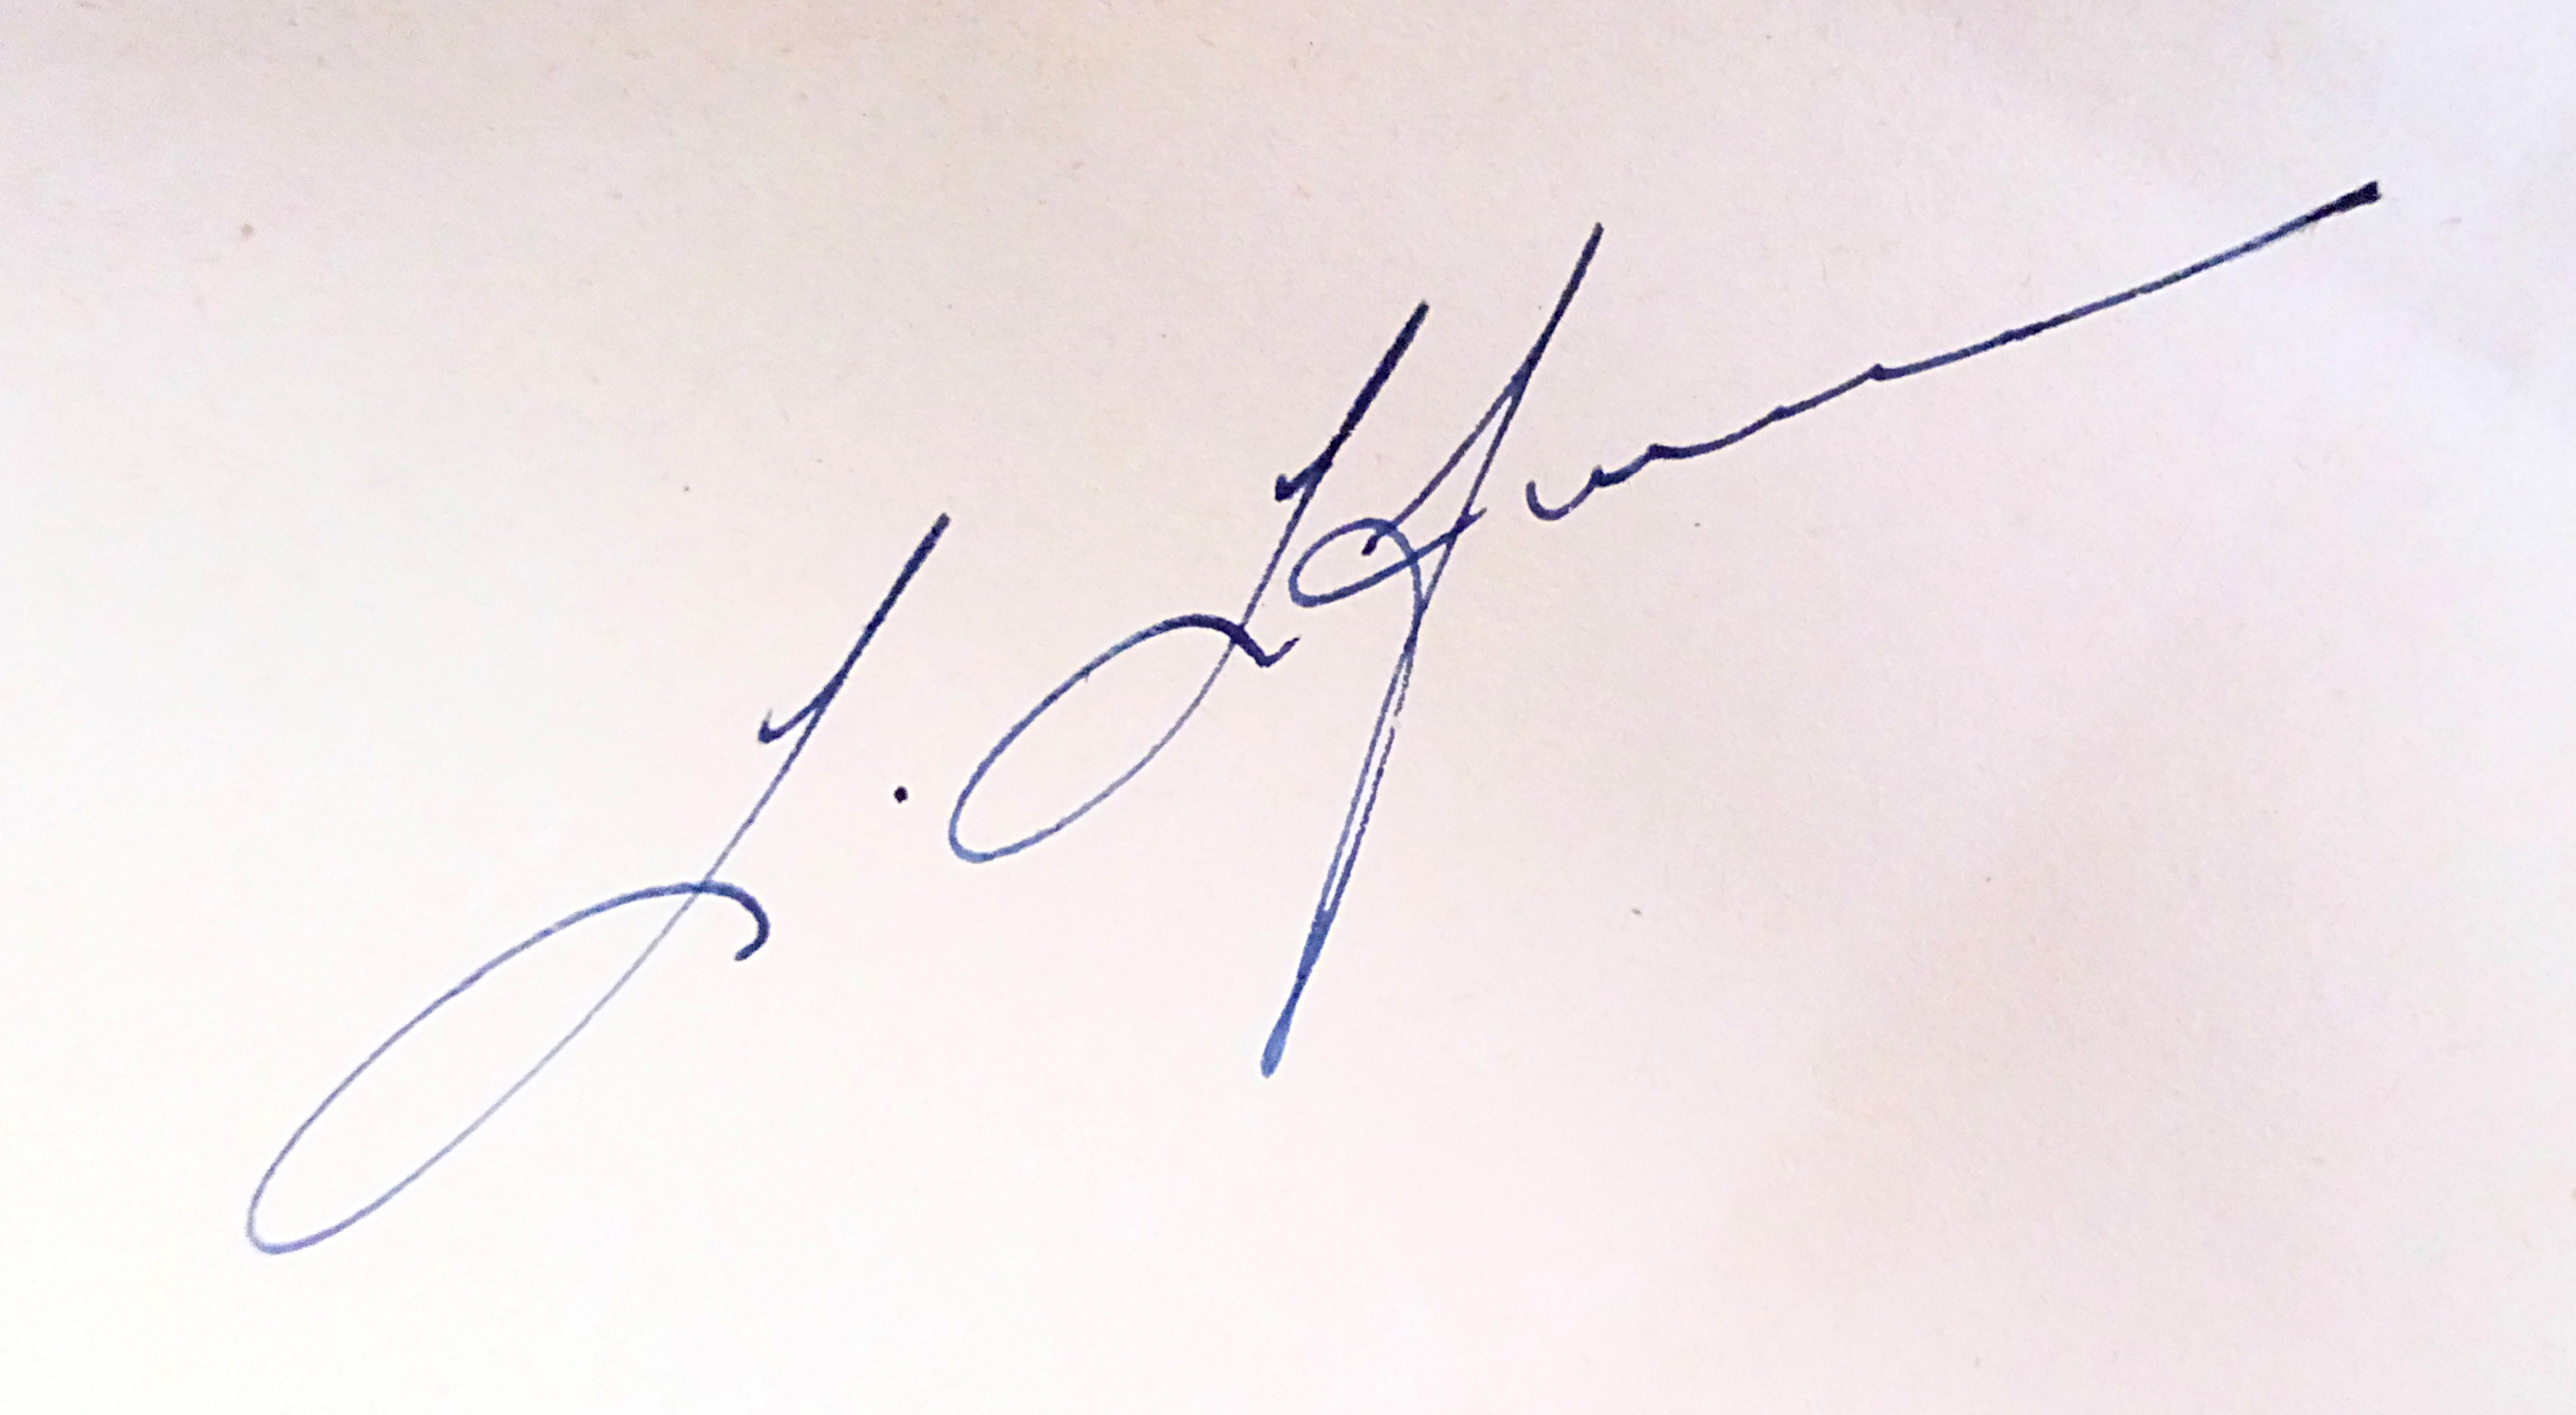
Signature of: louis lafuma